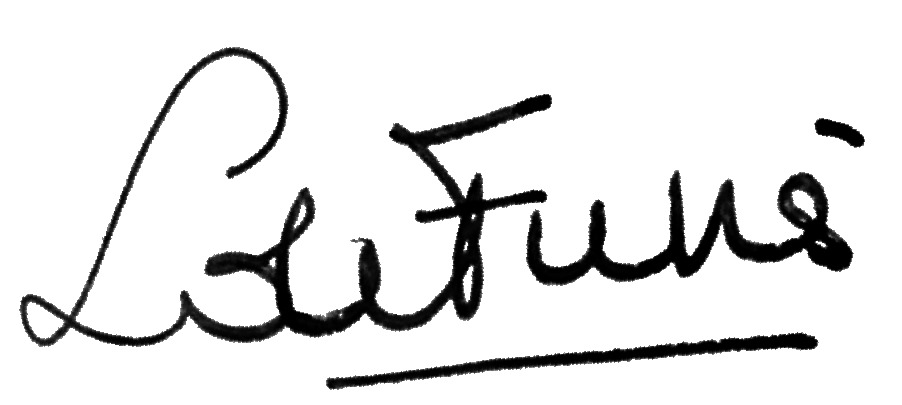
Signature of: louis de funès